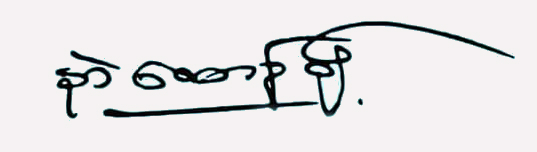
Signature of: nai tun way